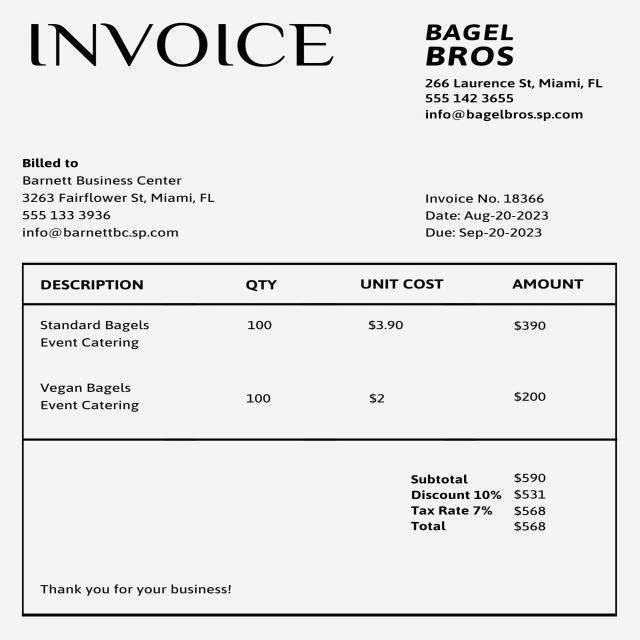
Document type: Invoice